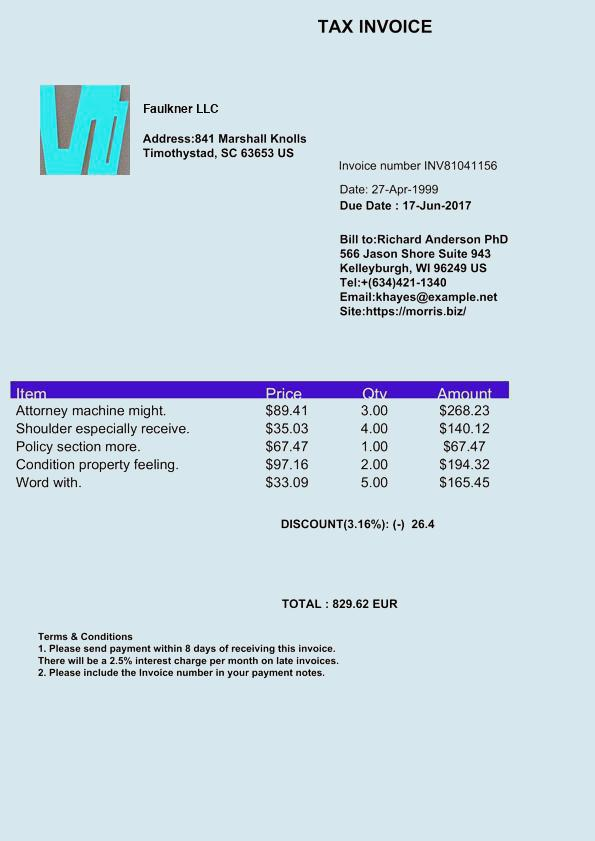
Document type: Invoice